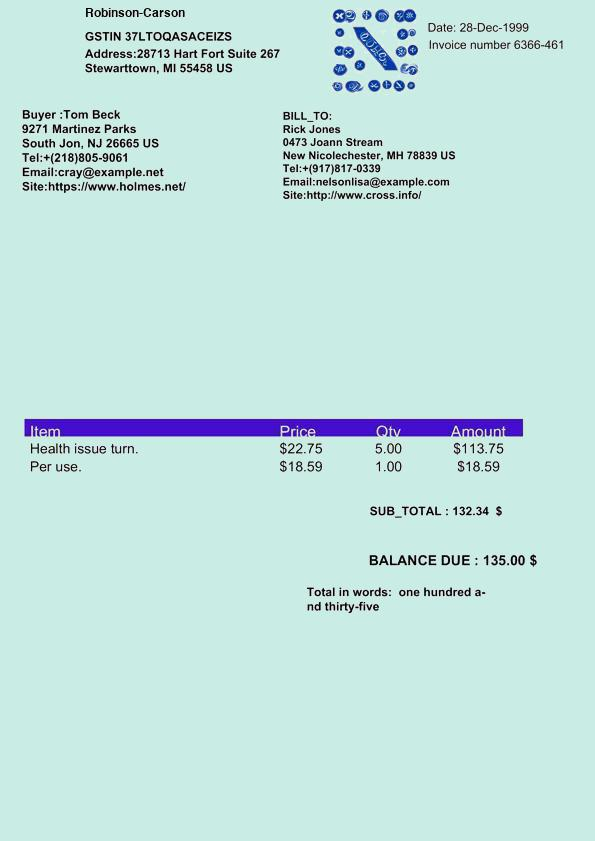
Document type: Invoice